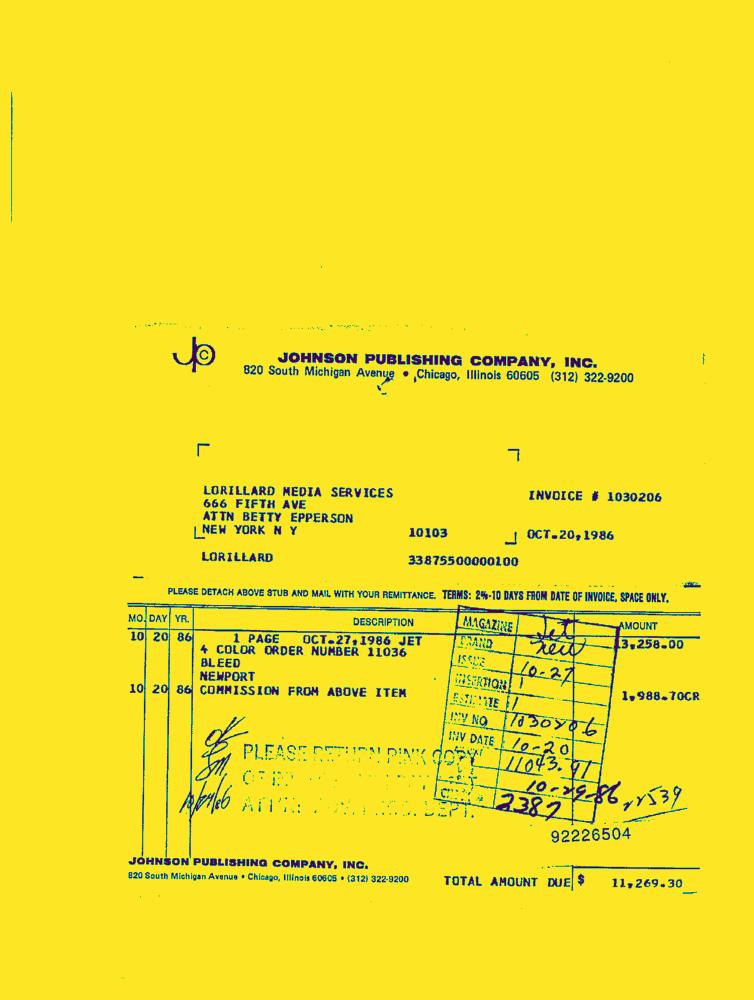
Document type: Invoice-Doc